Question: Talk about the condition:
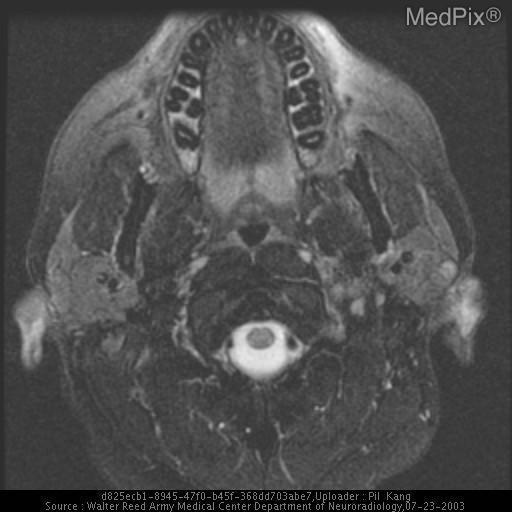
Answer: The disease is discussed as: Somatostatin membrane receptors are found on many cells and tumors of neuroendocrine origin (e.g. pheochromocytomas, neuroblastomas, ganglioneuro[blast]omas, paragangliomas, small cell lung cancers, pancreatic islet cells) and other cells not of neuroendrocrine origin such as activated lymphocytes, lymphomas, and breast cancer.  [In-111-DTPA-D-Phe]octreotide (or just In-111-octreotide), a radiolabeled polypeptide which binds to somatostatin receptors, allows detection of such tumors in patients.

Those tumors known to be positive on in vivo scintigraphy with In-111-octreotide include: TSH-producing pituitary tumor, gastrinoma, glucogonoma, paraganglioma, carcinoid, both small cell and non-small cell lung cancer, and meningiomas.  Rheumatoid arthritis, sarcoidosis, and tuberculosis, all non-neoplastic systemic inflammator processes, may also demonstrate positivity on in vivo scintigraphy.

The advantage of scintigraphy in the setting of paragangliomas (and other tumor types with somatostatin receptors) is that unexpected additional paraganglioma sites not detected with anatomic imaging techniques were found in 33% of patients with known paragangliomas.  This is especially important in the setting of paragangliomas, which demonstrate multicentricity and distant metastases in 10% of the cases.